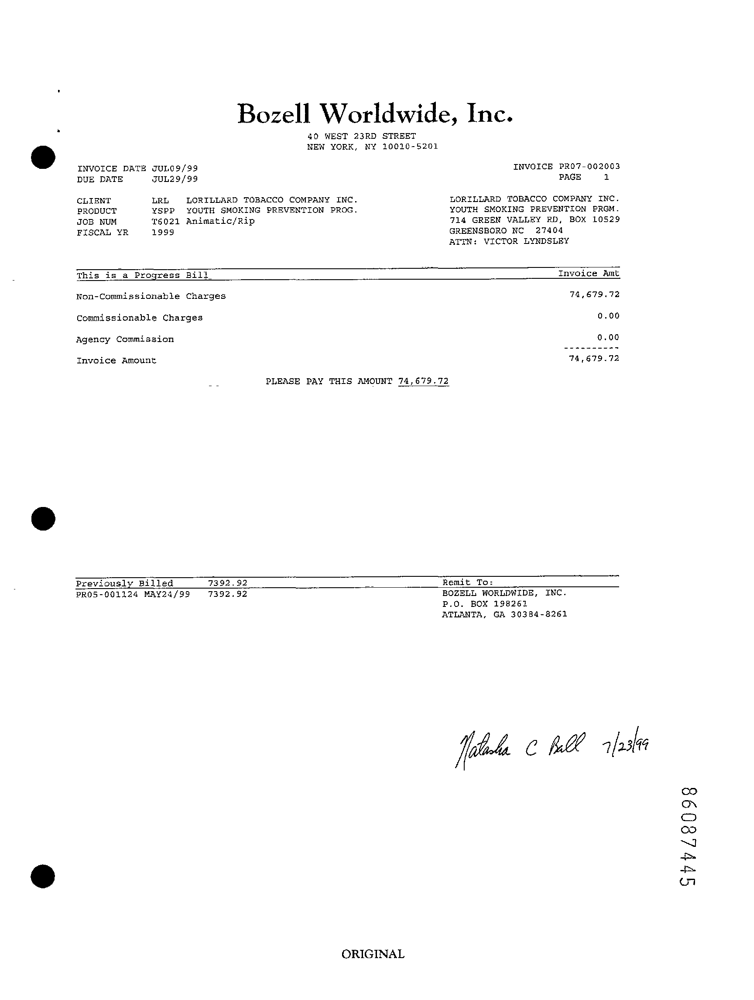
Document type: Invoice